Question: What is the name of the tenant mentioned in the document?
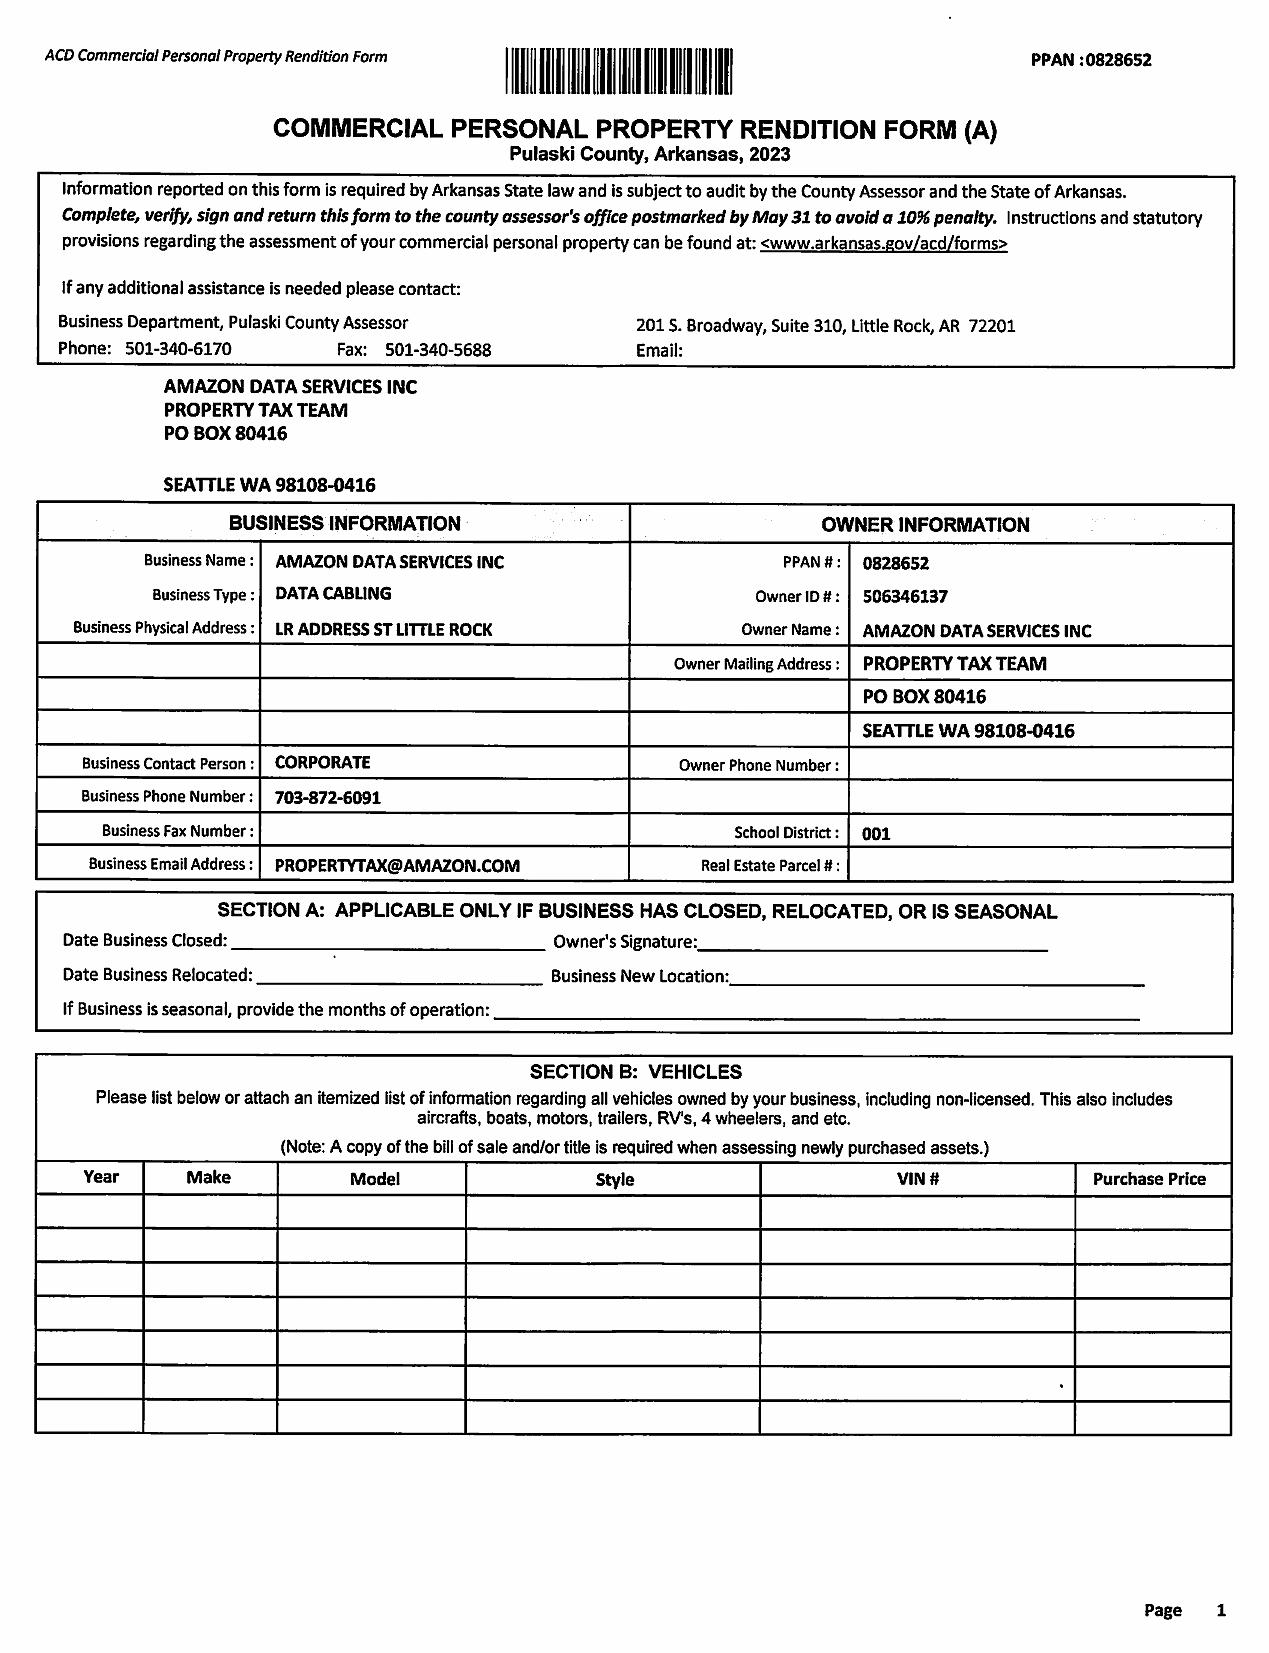
Answer: "AMAZON DATA SERVICES INC"